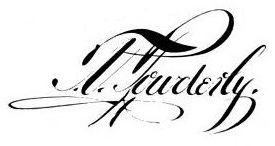
Signature of: terence v powderly